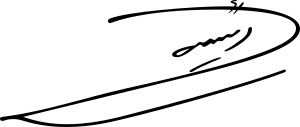
Signature of: ebrahim raisi